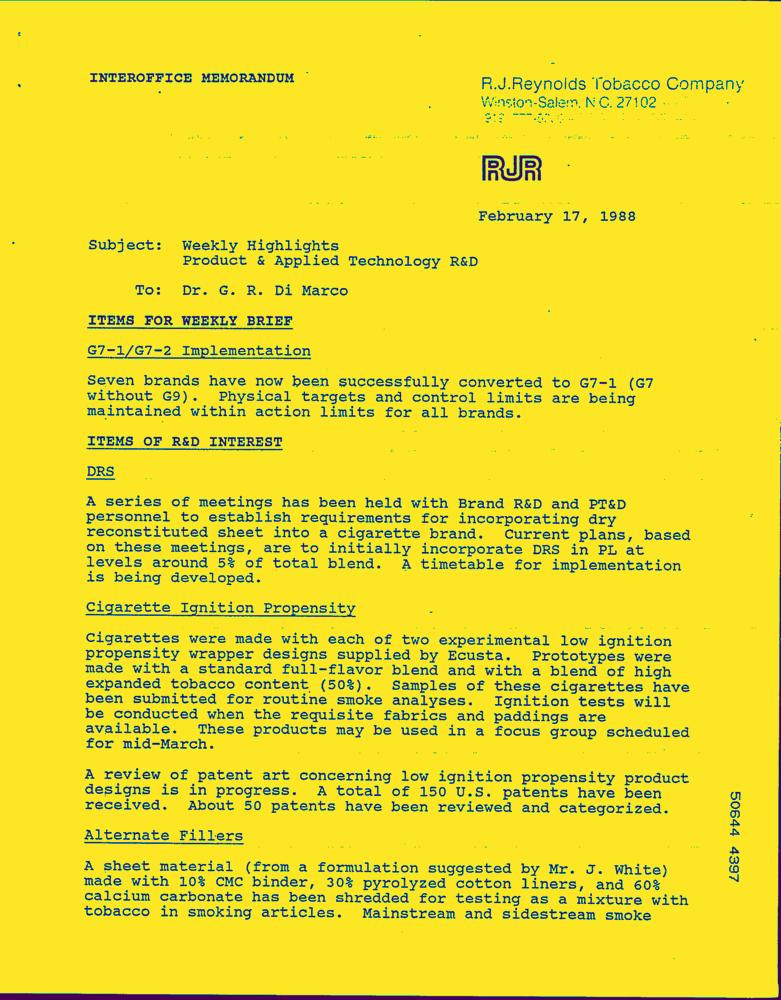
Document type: Letter-Doc